Question: Describe the condition in detail:
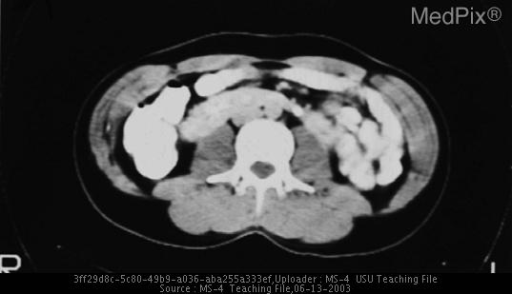
Answer: The disease is discussed as: Horseshoe kidney is in a group of congenital kidney anomalies called fusion anomalies.  The fusion occurs at the lower poles in 90% of the cases, while 10% are fused at the upper pole.  This anomaly is found in approximately 1/500-100 people.  It is thought that the abnormal fusion likely occurs when the kidneys are still in the pelvis and the renal capsule is not fully developed.  During the kidneys ascent these fused kidneys are trapped by the inferior mesenteric artery as the isthmus is unable to pass.  The kidneys ascend to their normal positions between the fourth and ninth weeks of gestation.  Complications include: ureteropelvic junction obstruction, recurrent UTI (urine stasis and vesicoureteric reflux), recurrent stone formation, and increased risk of trauma (due to kidney positioning). Horseshoe kidney may occur as an isolated anomaly or associated with other anomalies.  Associated anomalies may include: ureteral duplication, hypospadias, undescended testis, ectopic ureter, anorectal malformations, GI malrotation, Meckel’s diverticulum, neural tube defects, clubfoot, congenital hip dislocation, and ventricular septal defect.  Chromosomal abnormalities have also been associated with horseshoe kidney.  Horseshoe kidney is often evaluated with intravenous urography, CT, and/or ultrasound. MRI and scintigraphy may also be useful.